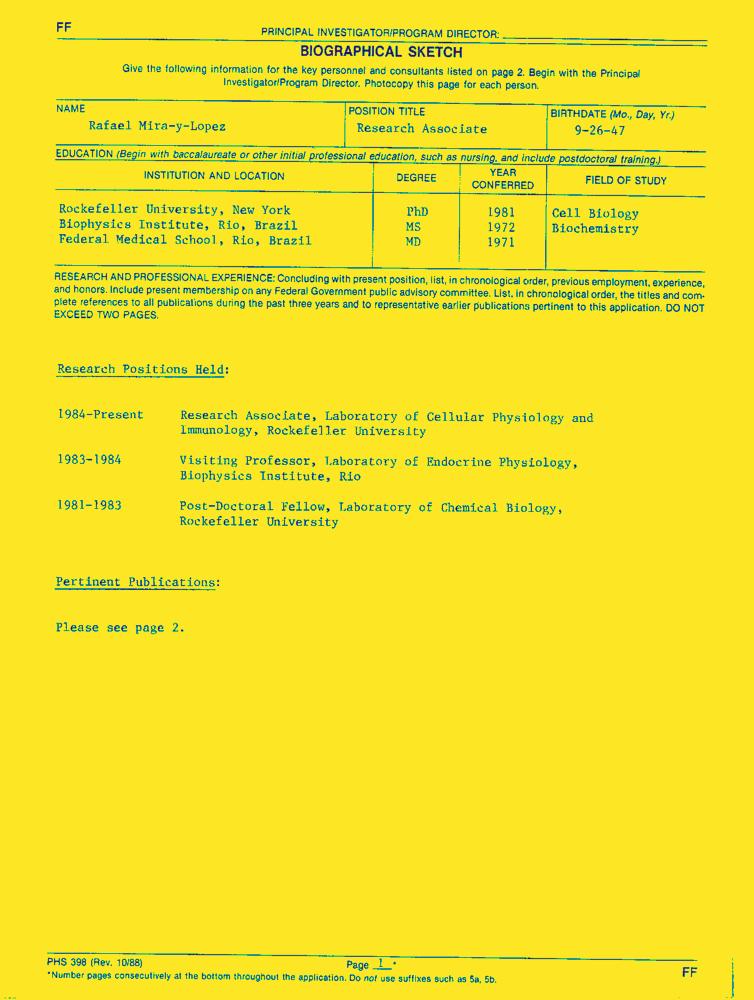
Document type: Resume-Doc